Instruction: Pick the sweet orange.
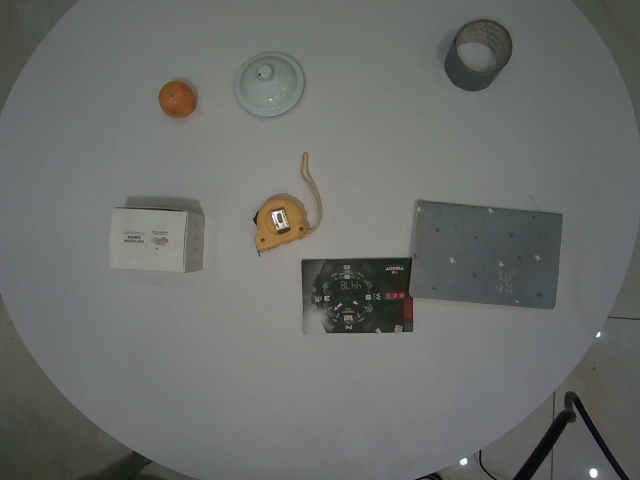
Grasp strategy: vertical